Question: What jurisdiction, city, or county is the document associated with?
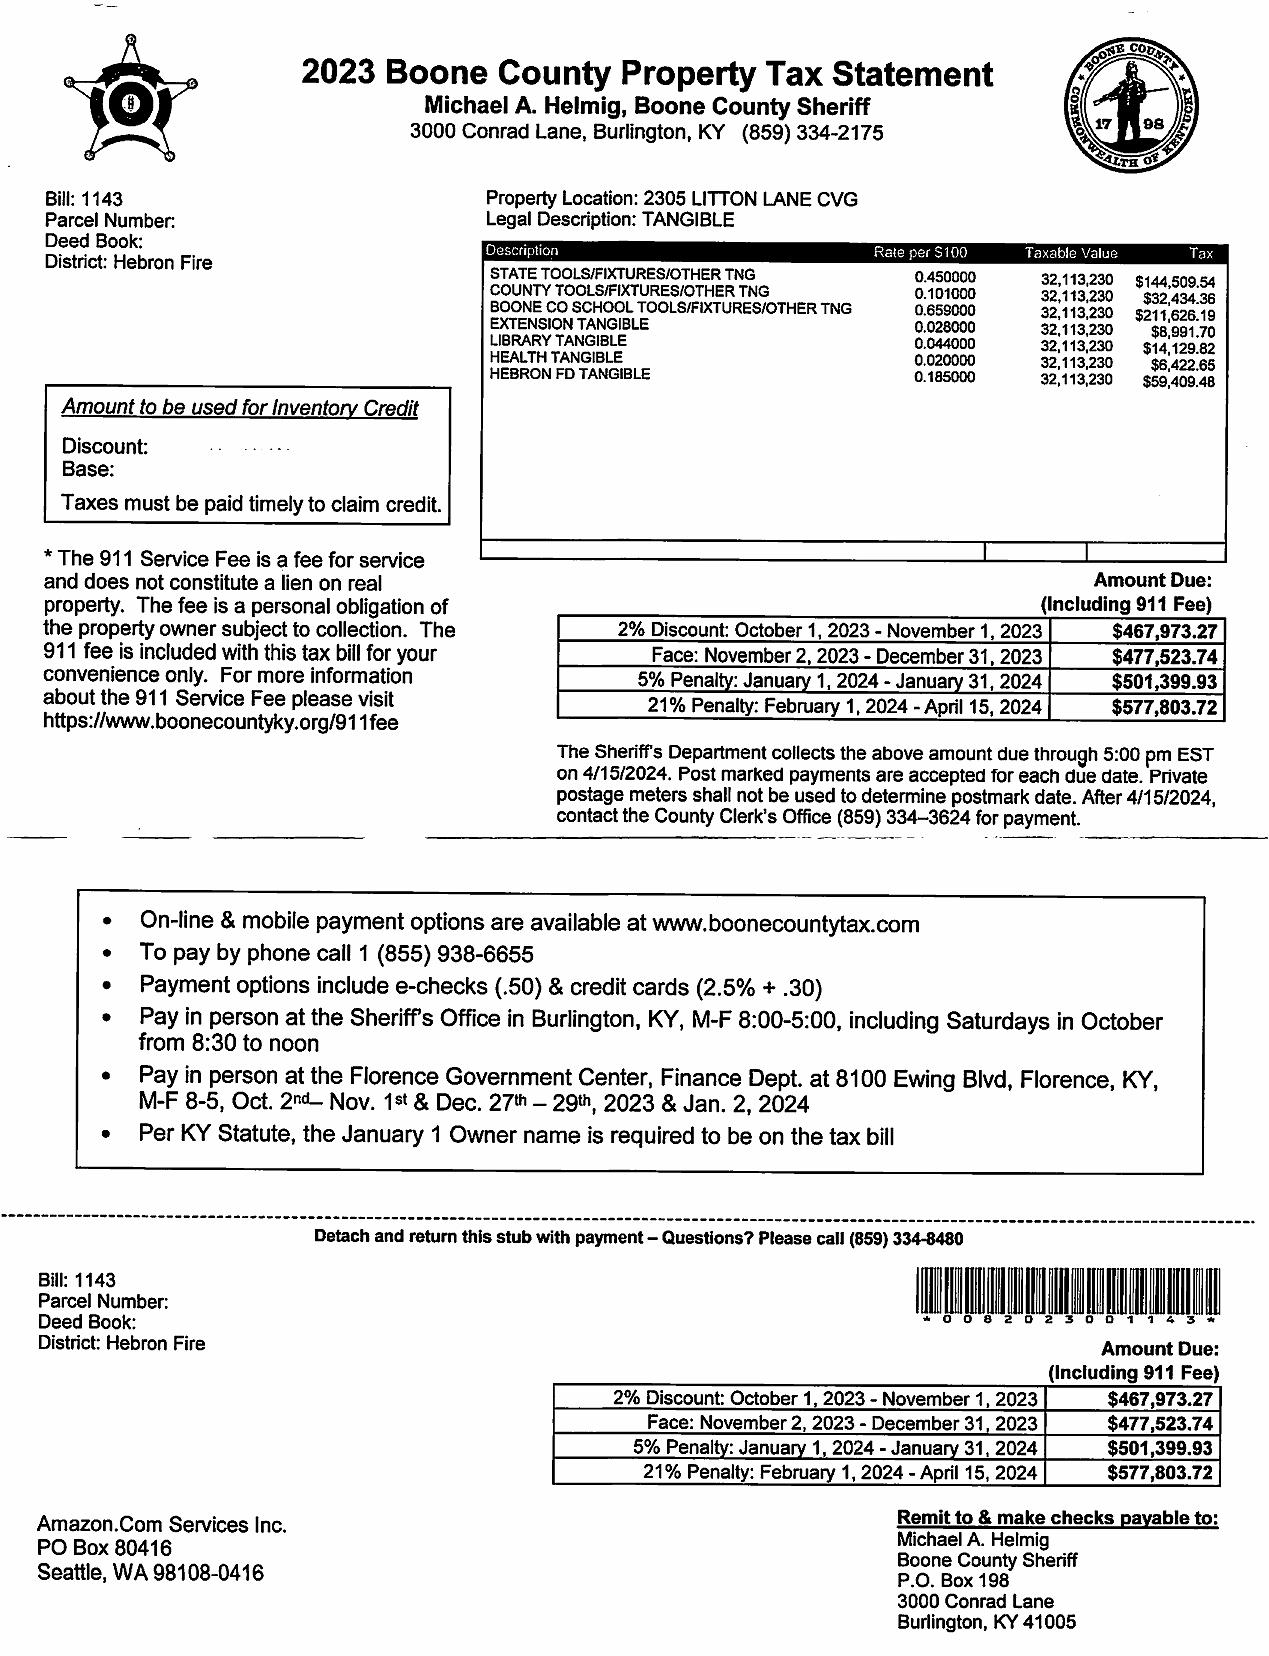
Answer: "Boone County"